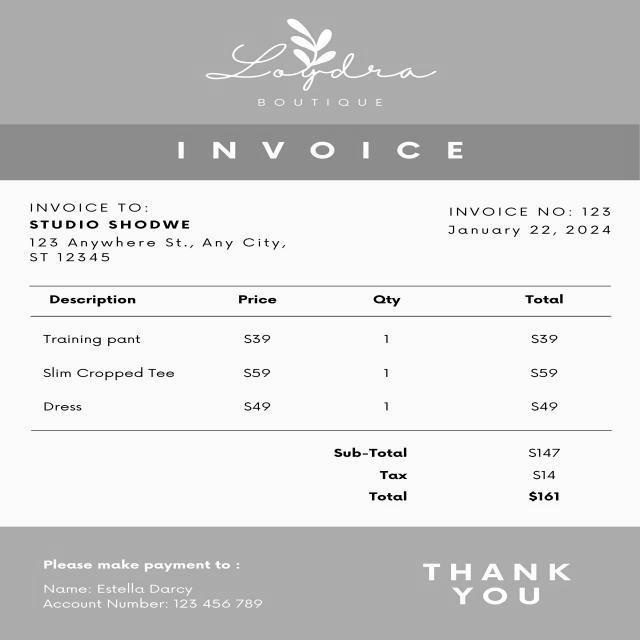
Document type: Invoice